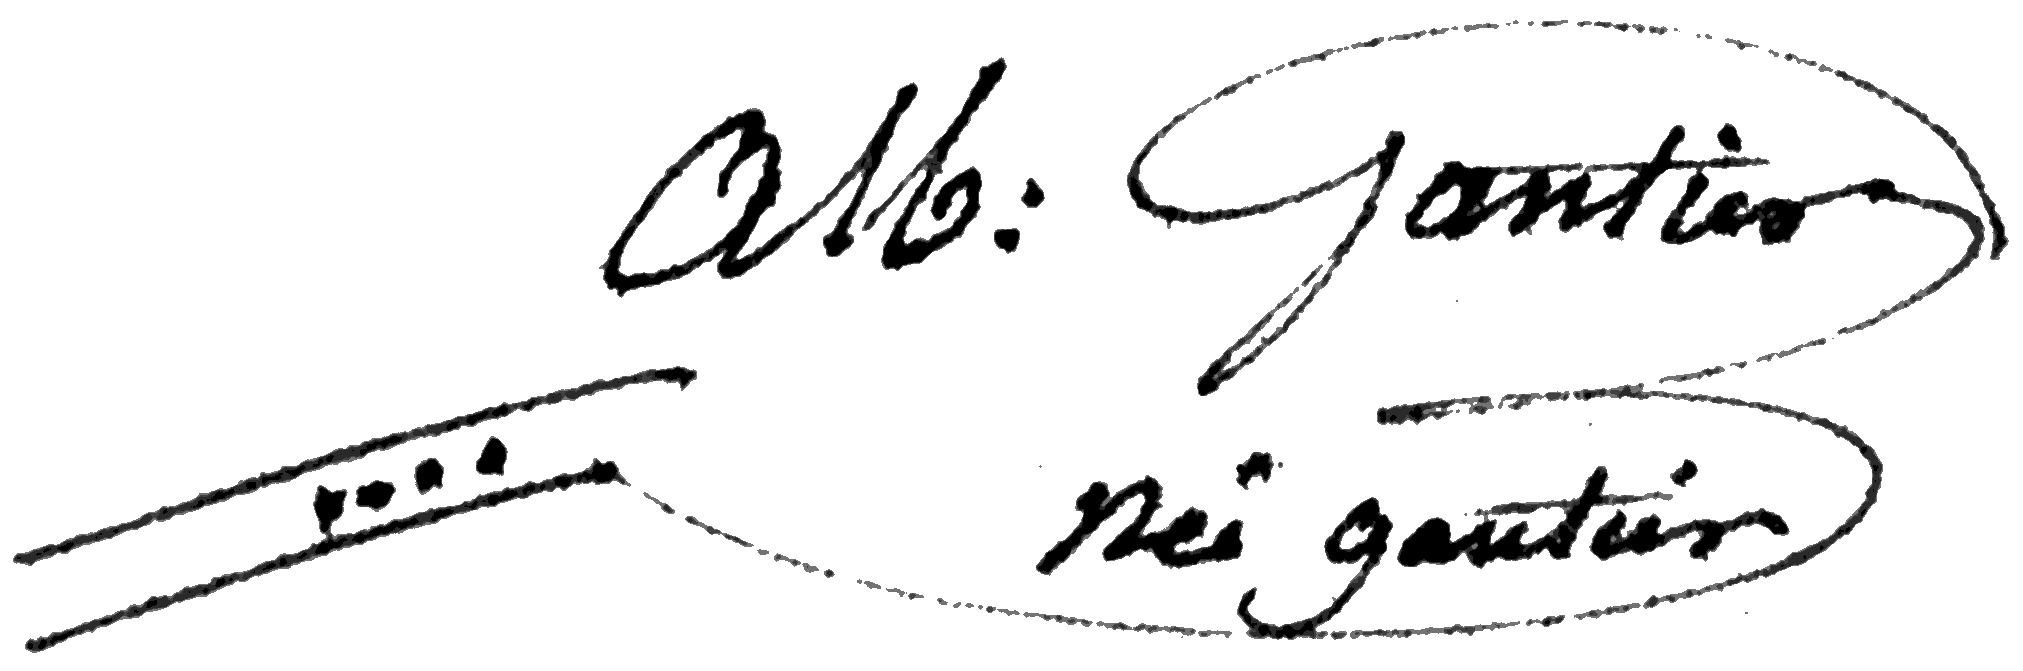
Signature of: albertine gantier